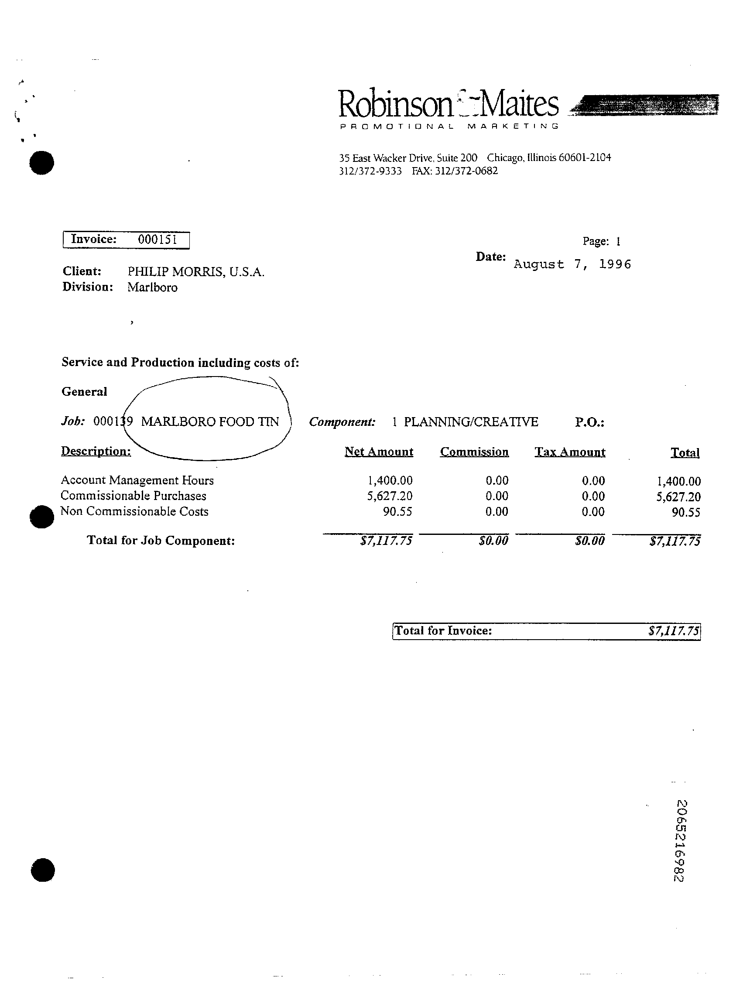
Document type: Invoice